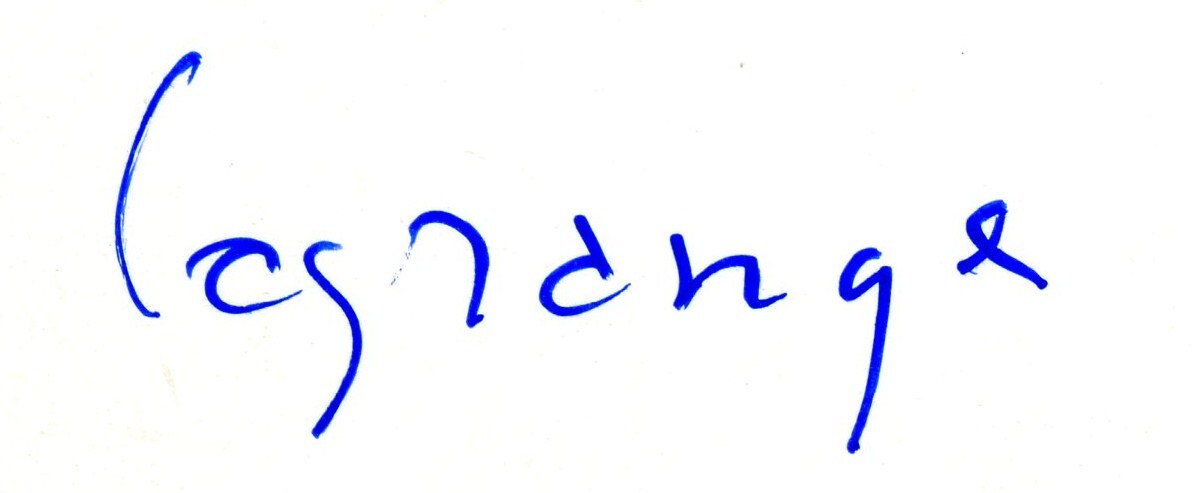
Signature of: jacques lagrange